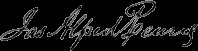
Signature of: james pearce